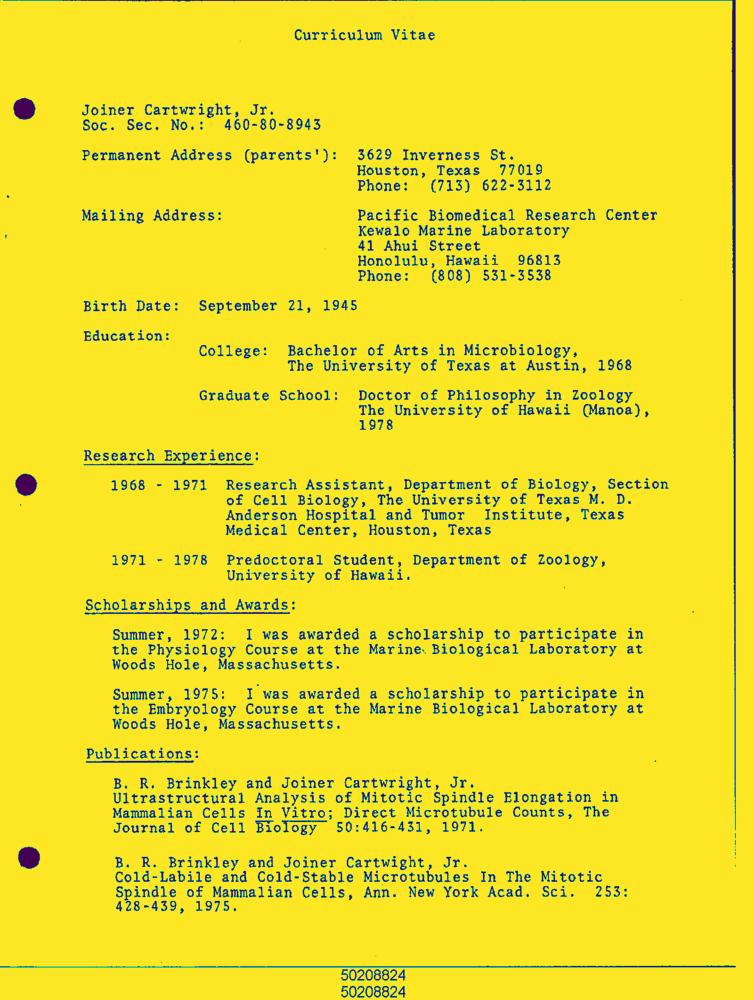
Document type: Resume-Doc